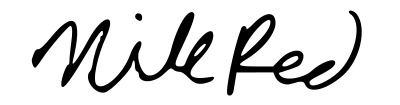
Signature of: nigel braun